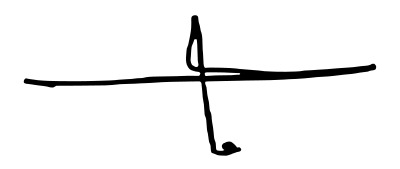
Signature of: falih alfayyadh